Question: In what way does the history help explain the case?
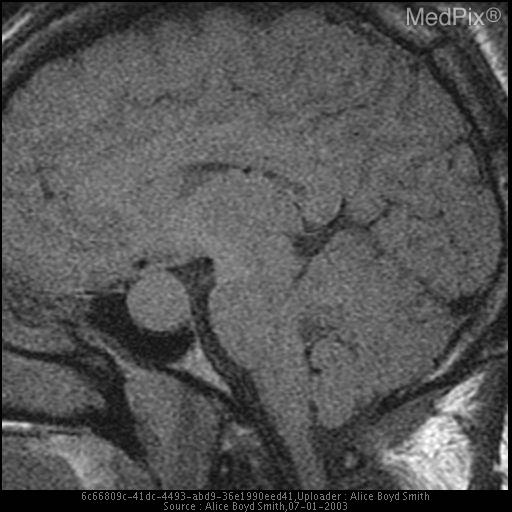
Answer: The patient's history of 30 year old man with changing glove and shoe size. is key in understanding the case.